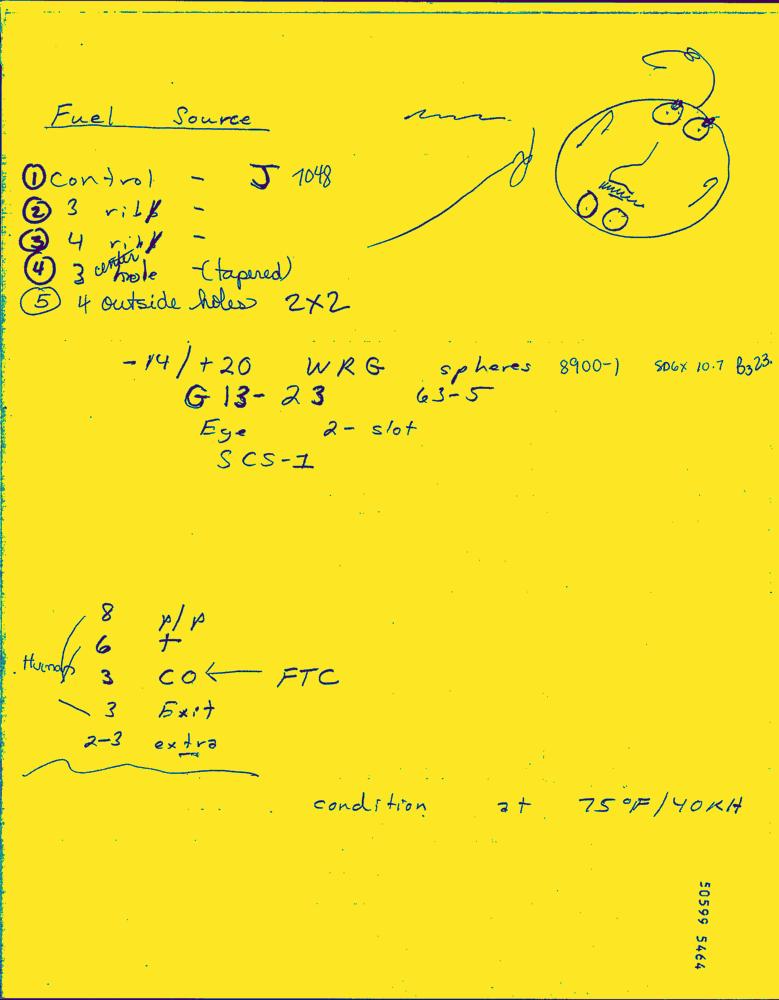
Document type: Hand-Written